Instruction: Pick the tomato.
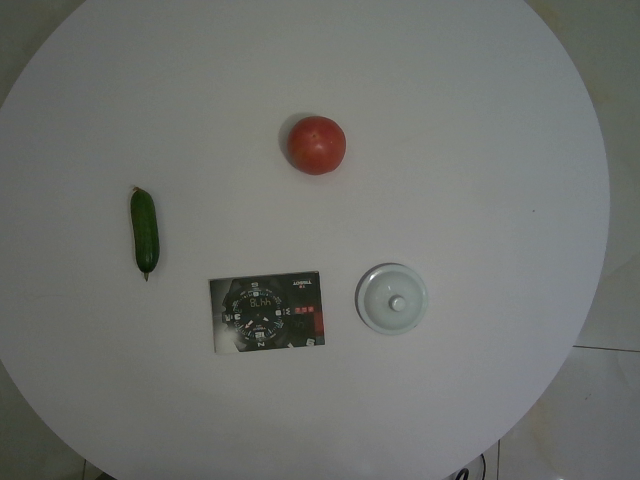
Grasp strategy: vertical